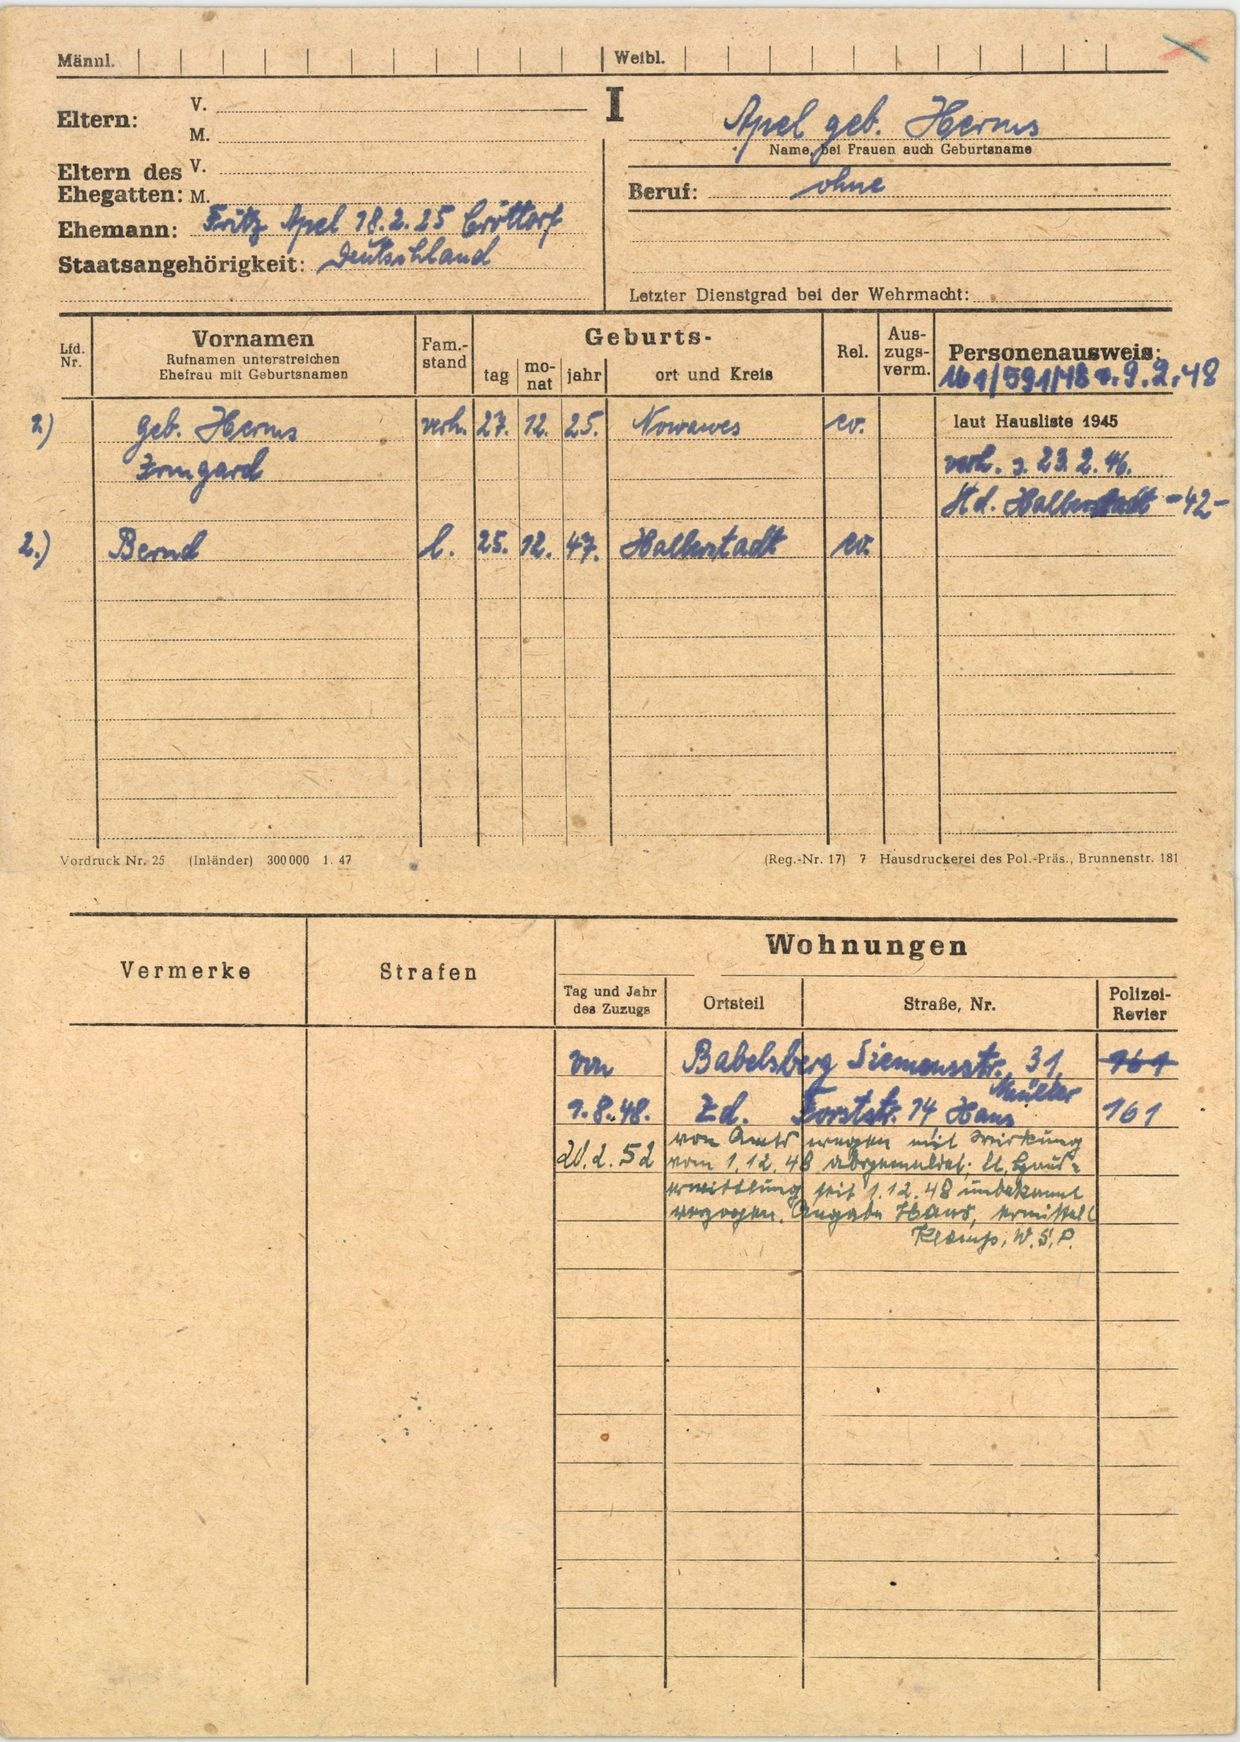
Apel geb. Herms